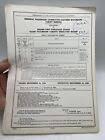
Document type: Invoice